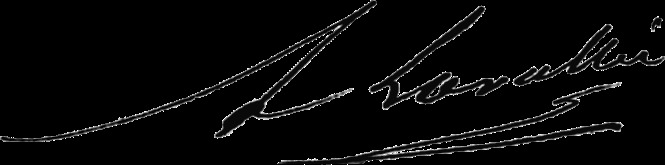
Signature of: pierre alphonse martin lavallée